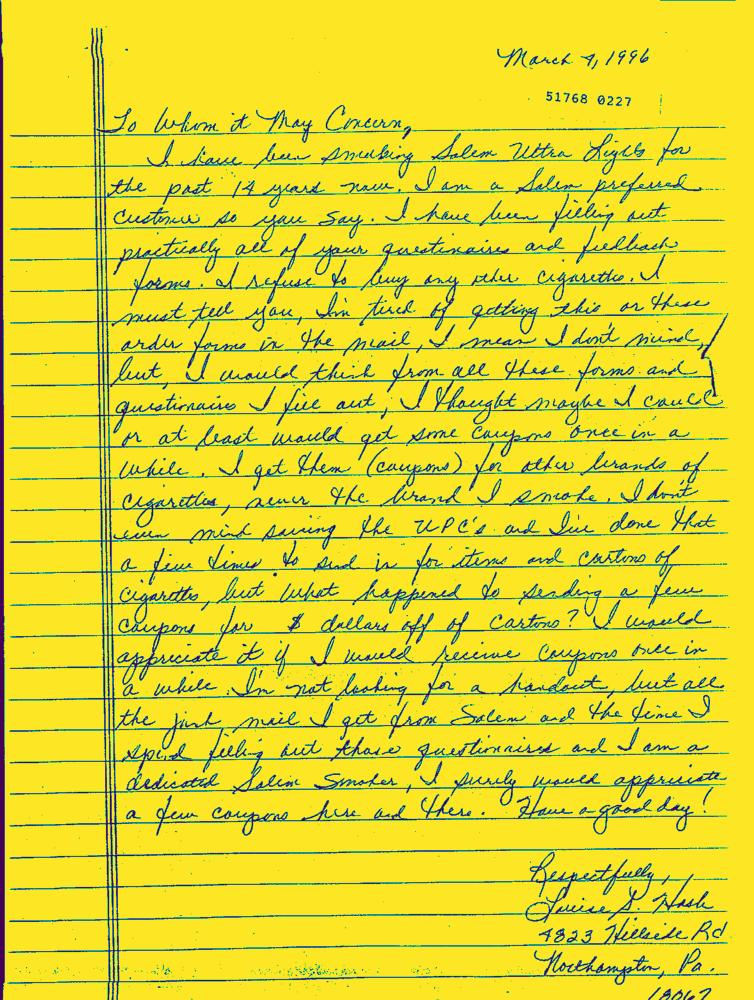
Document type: Hand-Written